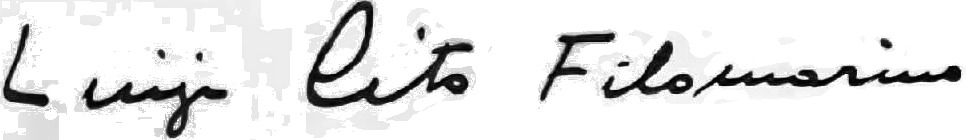
Signature of: luigi cito filomarino